Question: Explain the disease:
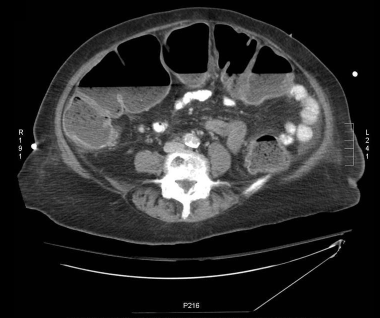
Answer: The disease is discussed as: Simply put, toxic megacolon is diffuse colonic dilatation combined with clinical evidence of toxicity.  This condition has multiple causes including inflammatory bowel disease, (traditionally ulcerative colitis), infectious colitis, (most notably Clostridium difficile in hospitalized patients), and malignancy.  Frequently, an exacerbating factor is present in addition to the predisposing condition.  These factors can include, but are not limited to, abrupt cessation of either steroids or smoking in ulcerative colitis patients, use of narcotics, use of anticholinergics, or electrolyte disturbances.
     Presenting symptoms range from bloody diarrhea to obstipation, with severe abdominal pain and distension.  Physical examination will likely show an ill-appearing patient with absent bowel sounds, and a tympanitic abdomen.  Signs of peritoneal inflammation may be present as well.  In 1969, Jalan established criteria for clinical toxicity.  These require that a patient present with any three of the following: fever >101.5°F (>38.6°C), heart rate >120 beats/min, white blood cell count >10.5, or anemia. Patients will likely also have evidence of dehydration, mental status changes, electrolyte disturbances, or hypotension.
     The diagnosis of colonic dilatation can be made by plain radiograph, but patients may also undergo computed tomography (CT).  Findings suggestive of toxic megacolon on plain film include dilatation of the transverse colon >6cm with or without small bowel distension.  A CT scan may reveal colonic wall thickening, pericolic stranding, or evidence of perforation or abscess formation.
     Medical management begins with fluid resuscitation, colonic decompression with nasointestinal tube and/or rectal tube, broad-spectrum antibiotics, and frequent repositioning to prevent air collections in one area of colon.  Abdominal radiographs should be repeated frequently.  Surgical intervention is often required.  Indications for total colectomy include perforation, and progressive toxicity or dilatation despite appropriate medical care.